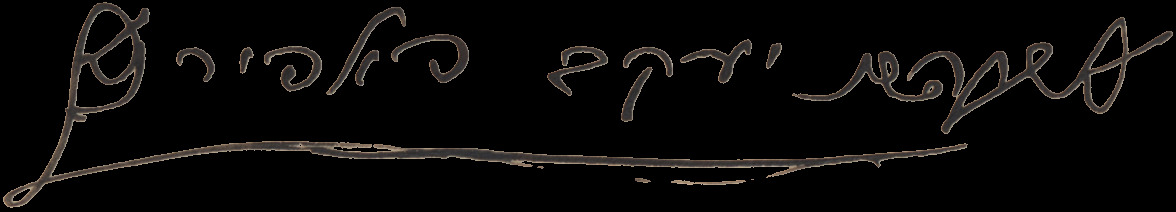
Signature of: abraham jacob paperna